Patient: Male, age 31
A 31-year-old man with a non-smoking history was diagnosed with asthma along with paroxysmal cough, sputum, dyspnea, and wheezing. His asthma was well controlled with inhaled corticosteroid/long-acting beta2-agonist (budesonide formoterol, 1,280 microg/36 microg/day), long-acting muscarinic antagonist (tiotropium, 2.5 microg/day), and leukotriene receptor antagonist (montelukast, 10 mg/day). Three years after the diagnosis of asthma, his cough, sputum, and dyspnea worsened, with a high blood eosinophil count of 1,222/mul. Administration of oral prednisolone (20 mg/day) for 1 week temporarily improved his respiratory symptoms. However, the symptoms recurred after cessation.
He was therefore hospitalized with these respiratory symptoms. On admission, he had fever (38.1 C) and hypoxia (SpO2: 93% at room air). Laboratory tests revealed elevated levels of blood eosinophil count (1,976/microl), total IgE (529 IU/ml), and fractional exhaled nitric oxide (FeNO; 165 ppb). Myeloperoxidase-anti-neutrophil cytoplasmic antibodies and fungus-specific IgE antibodies (Aspergillus, Candida, and Alternaria) were negative (Table 1). Pulmonary function test results showed mild obstructive ventilatory impairment with a percent forced expiratory volume in one second of 73%. Asthma Control Test (ACT) score is 15. Reverse transcription-polymerase chain reaction assay of the sputum specimen for the presence of severe acute respiratory syndrome coronavirus 2 showed a negative result. HRCT findings showed bronchial wall thickening and centrilobular nodules in the lower lobes of both lungs (Figure 1A).
Bronchoscopy showed obstruction of the subsegmental bronchus with mucus plugs (Figure 2A). The fraction of eosinophils in BAL fluid increased to 67%. The culture of the bronchoalveolar lavage specimen was positive for Moraxella catarrhalis and negative for Mycobacterium tuberculosis and fungi. Hematoxylin and eosin staining of the mucus plug section showed a multilayered structure with accumulation of many chromatolytic eosinophils (Figure 2B). On immunofluorescence staining of identical section, there was deposition of major basic protein (MBP) over a wide area. Galectin-10-positive Charcot-Leyden crystals (CLCs) were formed near the MBP-deposited area with net-like DNA (Figure 2C). These immunostaining findings suggested that the deposition of granule proteins and the formation of CLCs proceeded because of the cytolytic process of eosinophils.
Based on these clinical findings, the possibility of eosinophilic granulomatosis with polyangiitis (EGPA), allergic bronchopulmonary mycosis (ABPM), and eosinophilic pneumonia was excluded. The diagnosis of eosinophilic bronchiolitis was established based on the reported diagnostic criteria. Ceftriaxone (2 g/day) and oral prednisolone (30 mg/day) were initiated. After 4 days of treatment with these drugs, the respiratory symptoms with fever and hypoxia disappeared. His blood eosinophil count decreased to 165/mul after 14 days of treatment.
When the dose of oral prednisolone was tapered to 15 mg/day 3 months after disease onset, his respiratory symptoms worsened. HRCT showed bronchial wall thickening and centrilobular nodules, as seen during diagnosis (Figure 1B), suggesting recurrence of the disease. The dose of oral prednisolone was increased to 20 mg/day. Given the long-term adverse events due to systemic corticosteroids, benralizumab, an anti-IL-5Ralpha antibody, was added. After 14 days of its initiation, the blood eosinophil count decreased to 0/mul, and his respiratory symptoms improved. ACT score improved to 16. Radiological findings of bronchial wall thickening and centrilobular nodules also attenuated (Figure 1C). The dose of oral prednisolone was tapered to 15 mg/day without relapse.
Keywords: charcot-leyden crystal, etosis, benralizumab, eosinophil, eosinophilic bronchiolitis, mucus plug
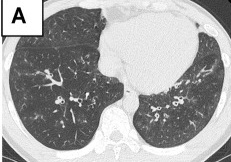
Image caption: Radiological findings. (A) High-resolution computed tomography (HRCT) findings on admission showing bronchial wall thickening and centrilobular nodules in the lower lobe of both lungs.